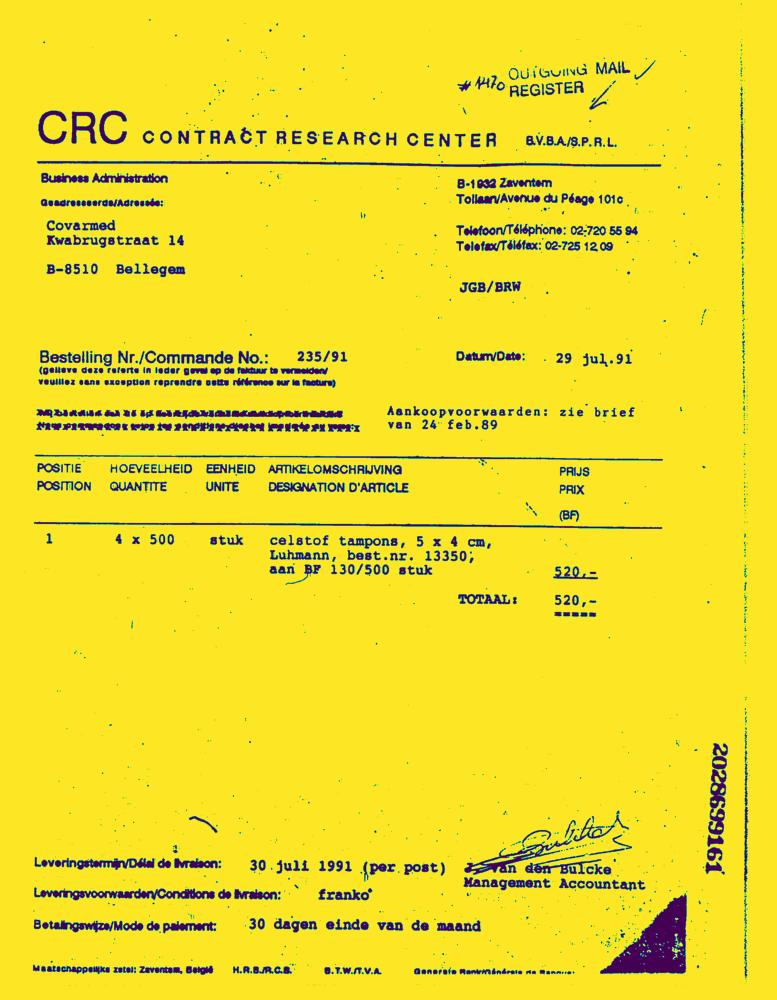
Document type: Invoice-Doc